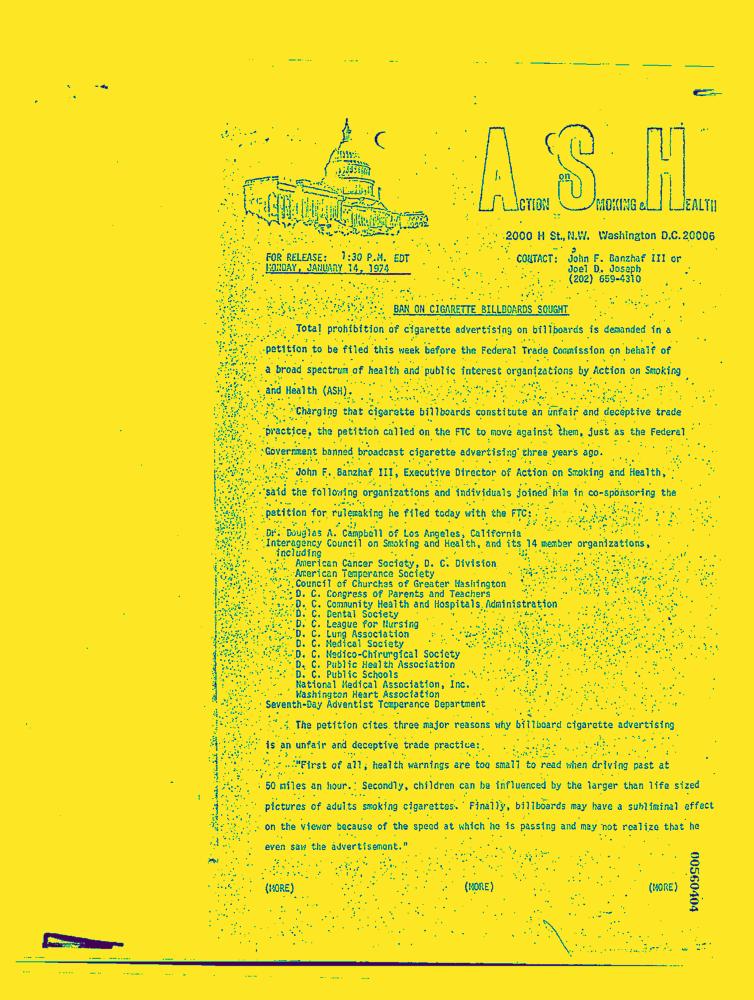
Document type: News-Article